Question: Describe the condition in detail:
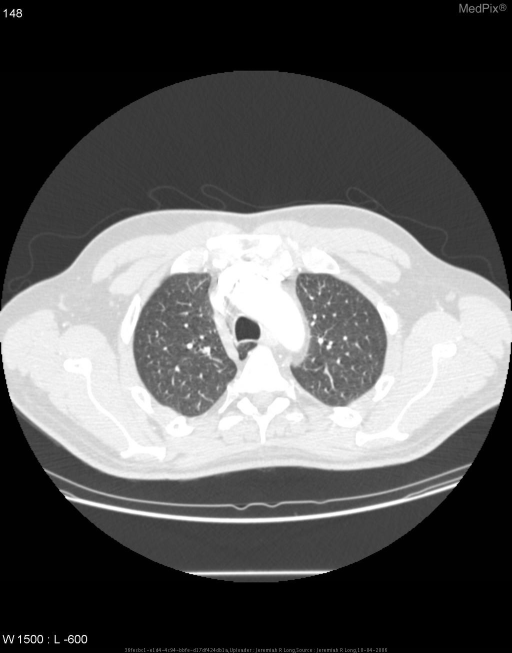
Answer: The disease is discussed as: The azygous fissure is a common variant, occurring in about 1% of the population.  It occurs from the failure of normal migration of the azygous vein from the chest wall to its usual location.  The resulting fissure is caused by the invagination of both the visceral and parietal pleura.  There is still normal architecture, vascular, and bronchial supply to this region of lung.